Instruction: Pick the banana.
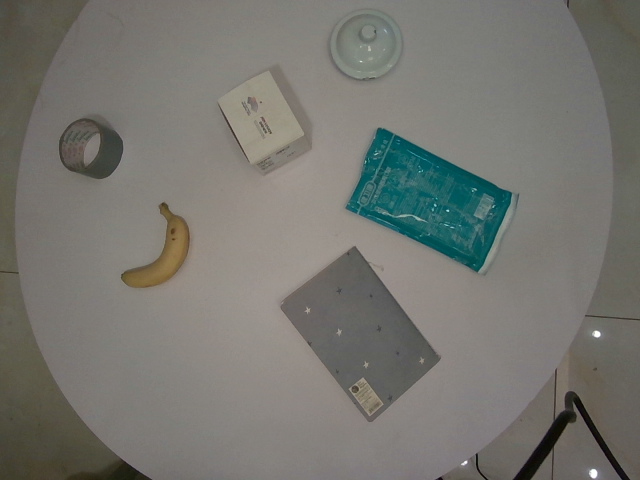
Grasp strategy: vertical